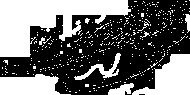
Signature of: charles wérotte